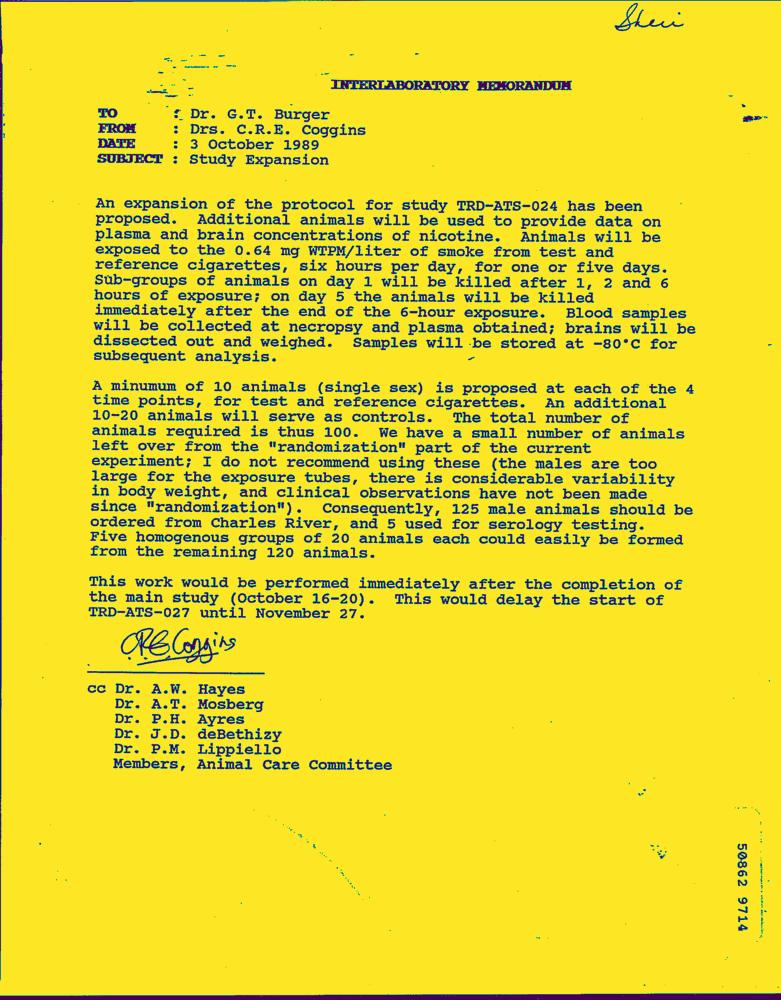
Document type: Letter-Doc